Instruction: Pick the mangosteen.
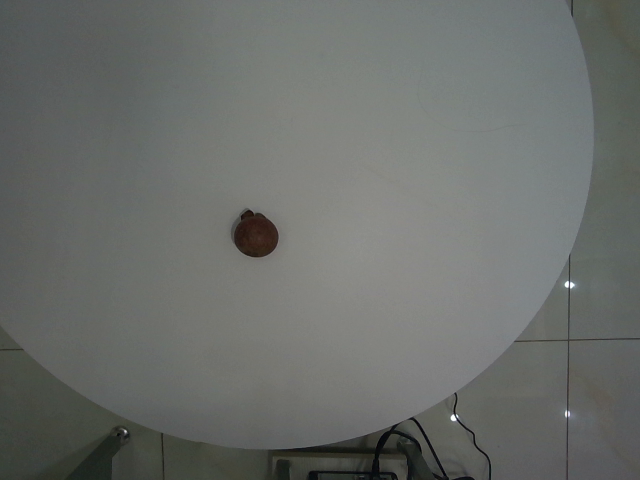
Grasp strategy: vertical